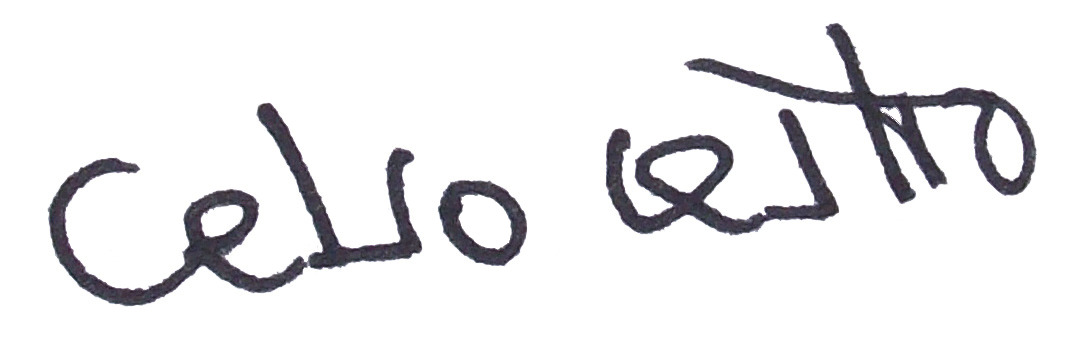
Signature of: celso castro